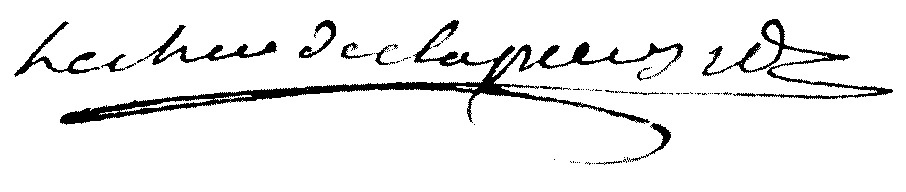
Signature of: louis joseph félix de clapiers collongues